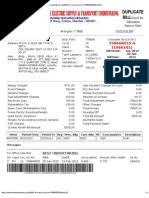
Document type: Invoice